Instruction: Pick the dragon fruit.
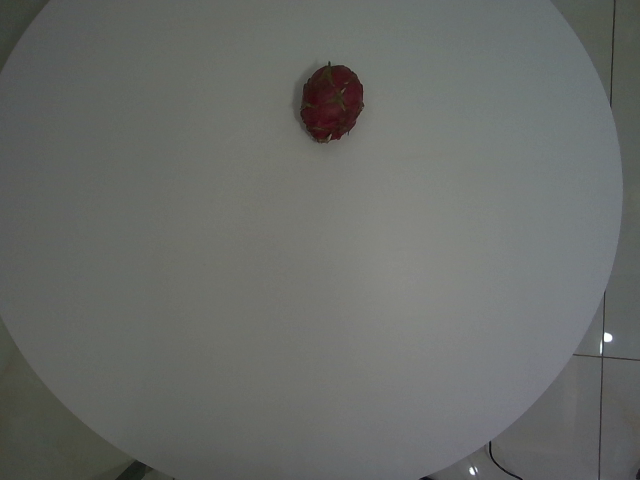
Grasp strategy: vertical